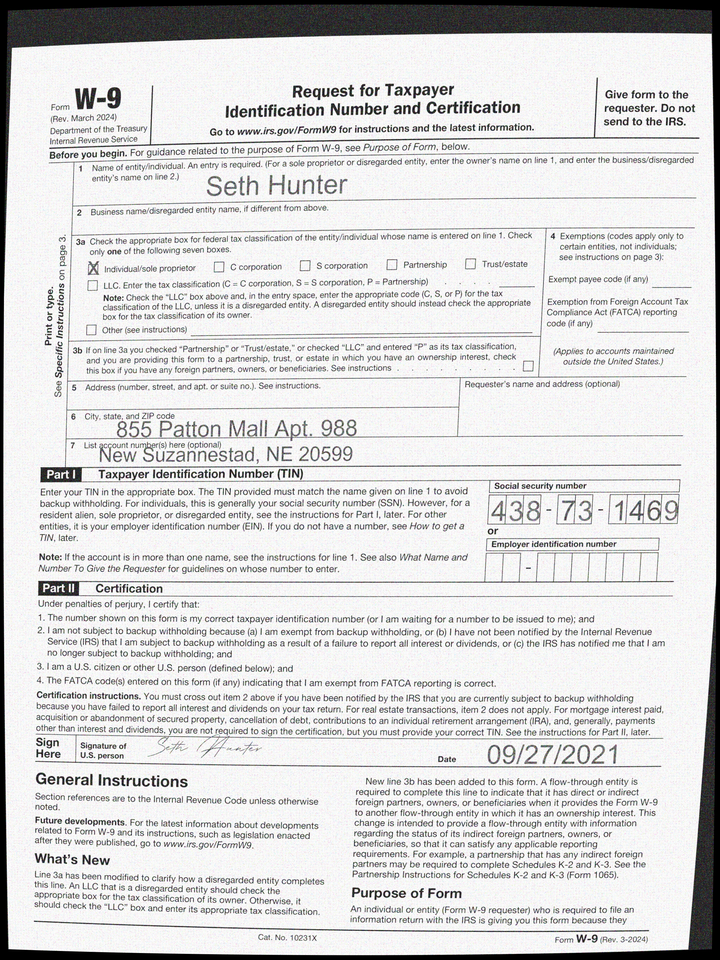
adr1: 855 Patton Mall Apt. 988
adr2: New Suzannestad, NE 20599
cbx: yes
ssn: 438731469
enm: Seth Hunter
sdt: 09/27/2021